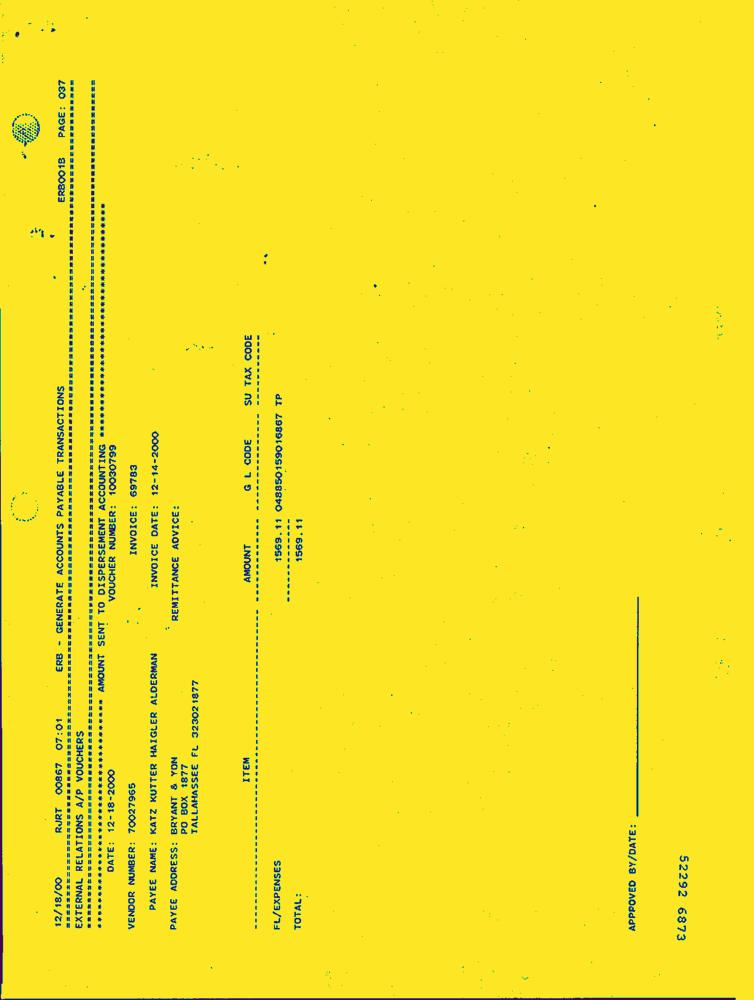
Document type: Invoice-Doc